Question: What are the imaging findings?
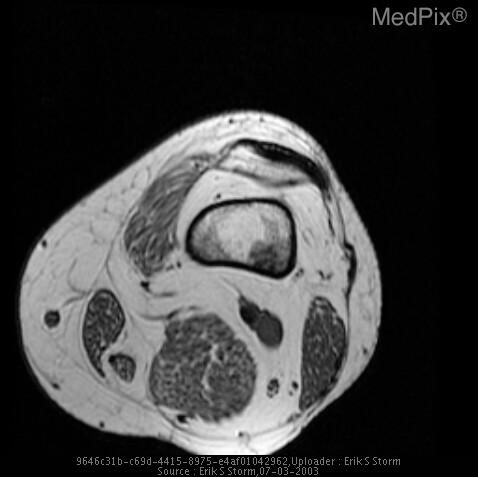
Answer: The imaging shows Plain films of the knee demonstrate an ill-defined area of sclerosis along the posterior lateral aspect of the femur, superior to the patella.

MRI of the tibia demonstrate focal decreased T1 signal and increased signal on IR corresponding to the area of plain film abnormality. Diffuse marrow infiltration; focal area of lateral distal femoral decreased T1 signal, becomes bright on IR..